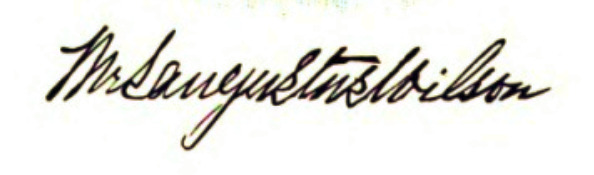
Signature of: ella b ensor wilson